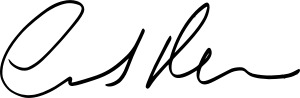
Signature of: carlos saldanha